Question: What could the diagnosis suggest?
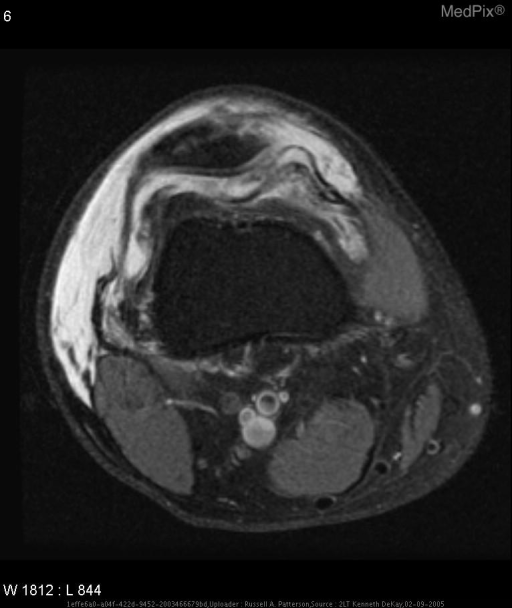
Answer: The possible diagnosis includes Quadriceps tendon rupture
Medial retinacular tear.